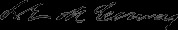
Signature of: louis e mccomas